Question: How does the patient history play a role?
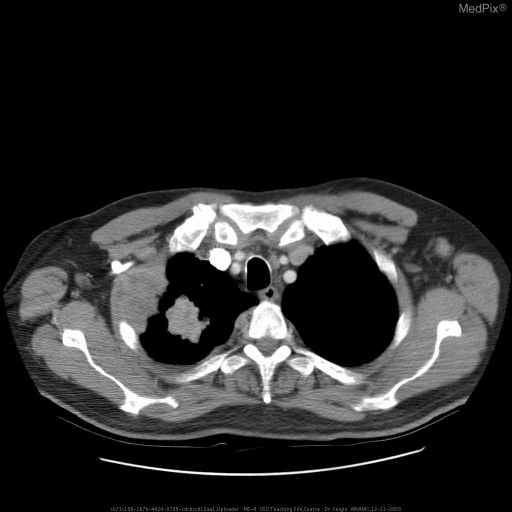
Answer: The patient's history of 55 yo WM presented with a 3 week hx of fatigue, fever, SOB, and myalgias. The patient has no significant past medical or surgical hx. He has an 80-pack year smoking hx and his mother died of lung ca. is key in understanding the case.